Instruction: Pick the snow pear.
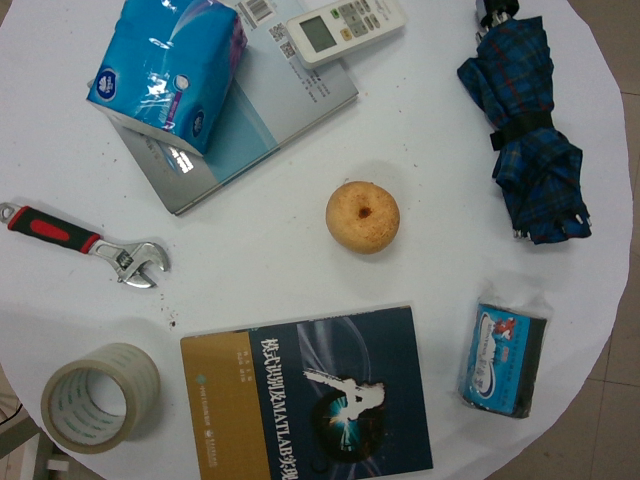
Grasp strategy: vertical